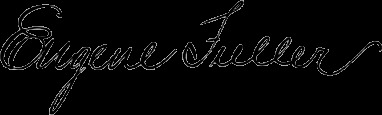
Signature of: eugene fuller